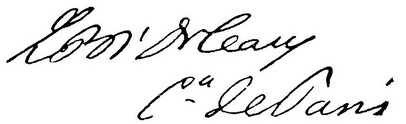
Signature of: prince philippe count of paris